Question: How does the patient history play a role?
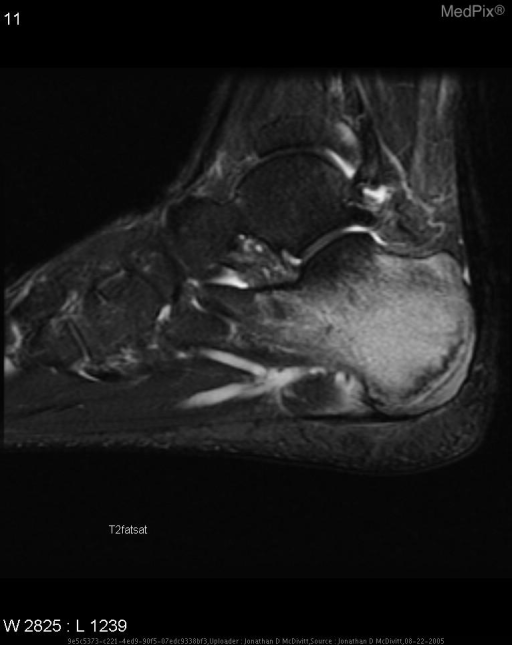
Answer: The patient's history of 18 y/o male undergoing military boot camp who complains of right ankle pain upon jumping out of bed (approximately 6 ft high fall) and landing on ankle. is key in understanding the case.